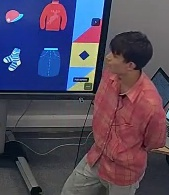
Транскрипция: Like it's in the right? In the middle? In the top? In the middle? Yes
Категория: Коммуникативные модальности
Подкатегория: Невербальное; Паравербальное
Описание действия: Ученик отвечает на вопрос, педагог указывает рукой на доску и уточняет, что именно имел в виду ученик, используя вопросительную восходящую интонацию и быстрый темп голоса.
Контекст и комментарии: 1. Контекст ДО: ученики по очереди отвечали в викторине, придуманной педагогом. 2. Реакция ПОСЛЕ: ученики внимательно следят за действиями учителя на доске и один из них поясняет свой ответ. 3. Педагогический смысл: действие было эффективно, так как благодаря уточняющему жесту и высокому тону голоса педагога ученик сразу пояснил свой ответ, а внимание остальных сосредоточилось на происходящем.